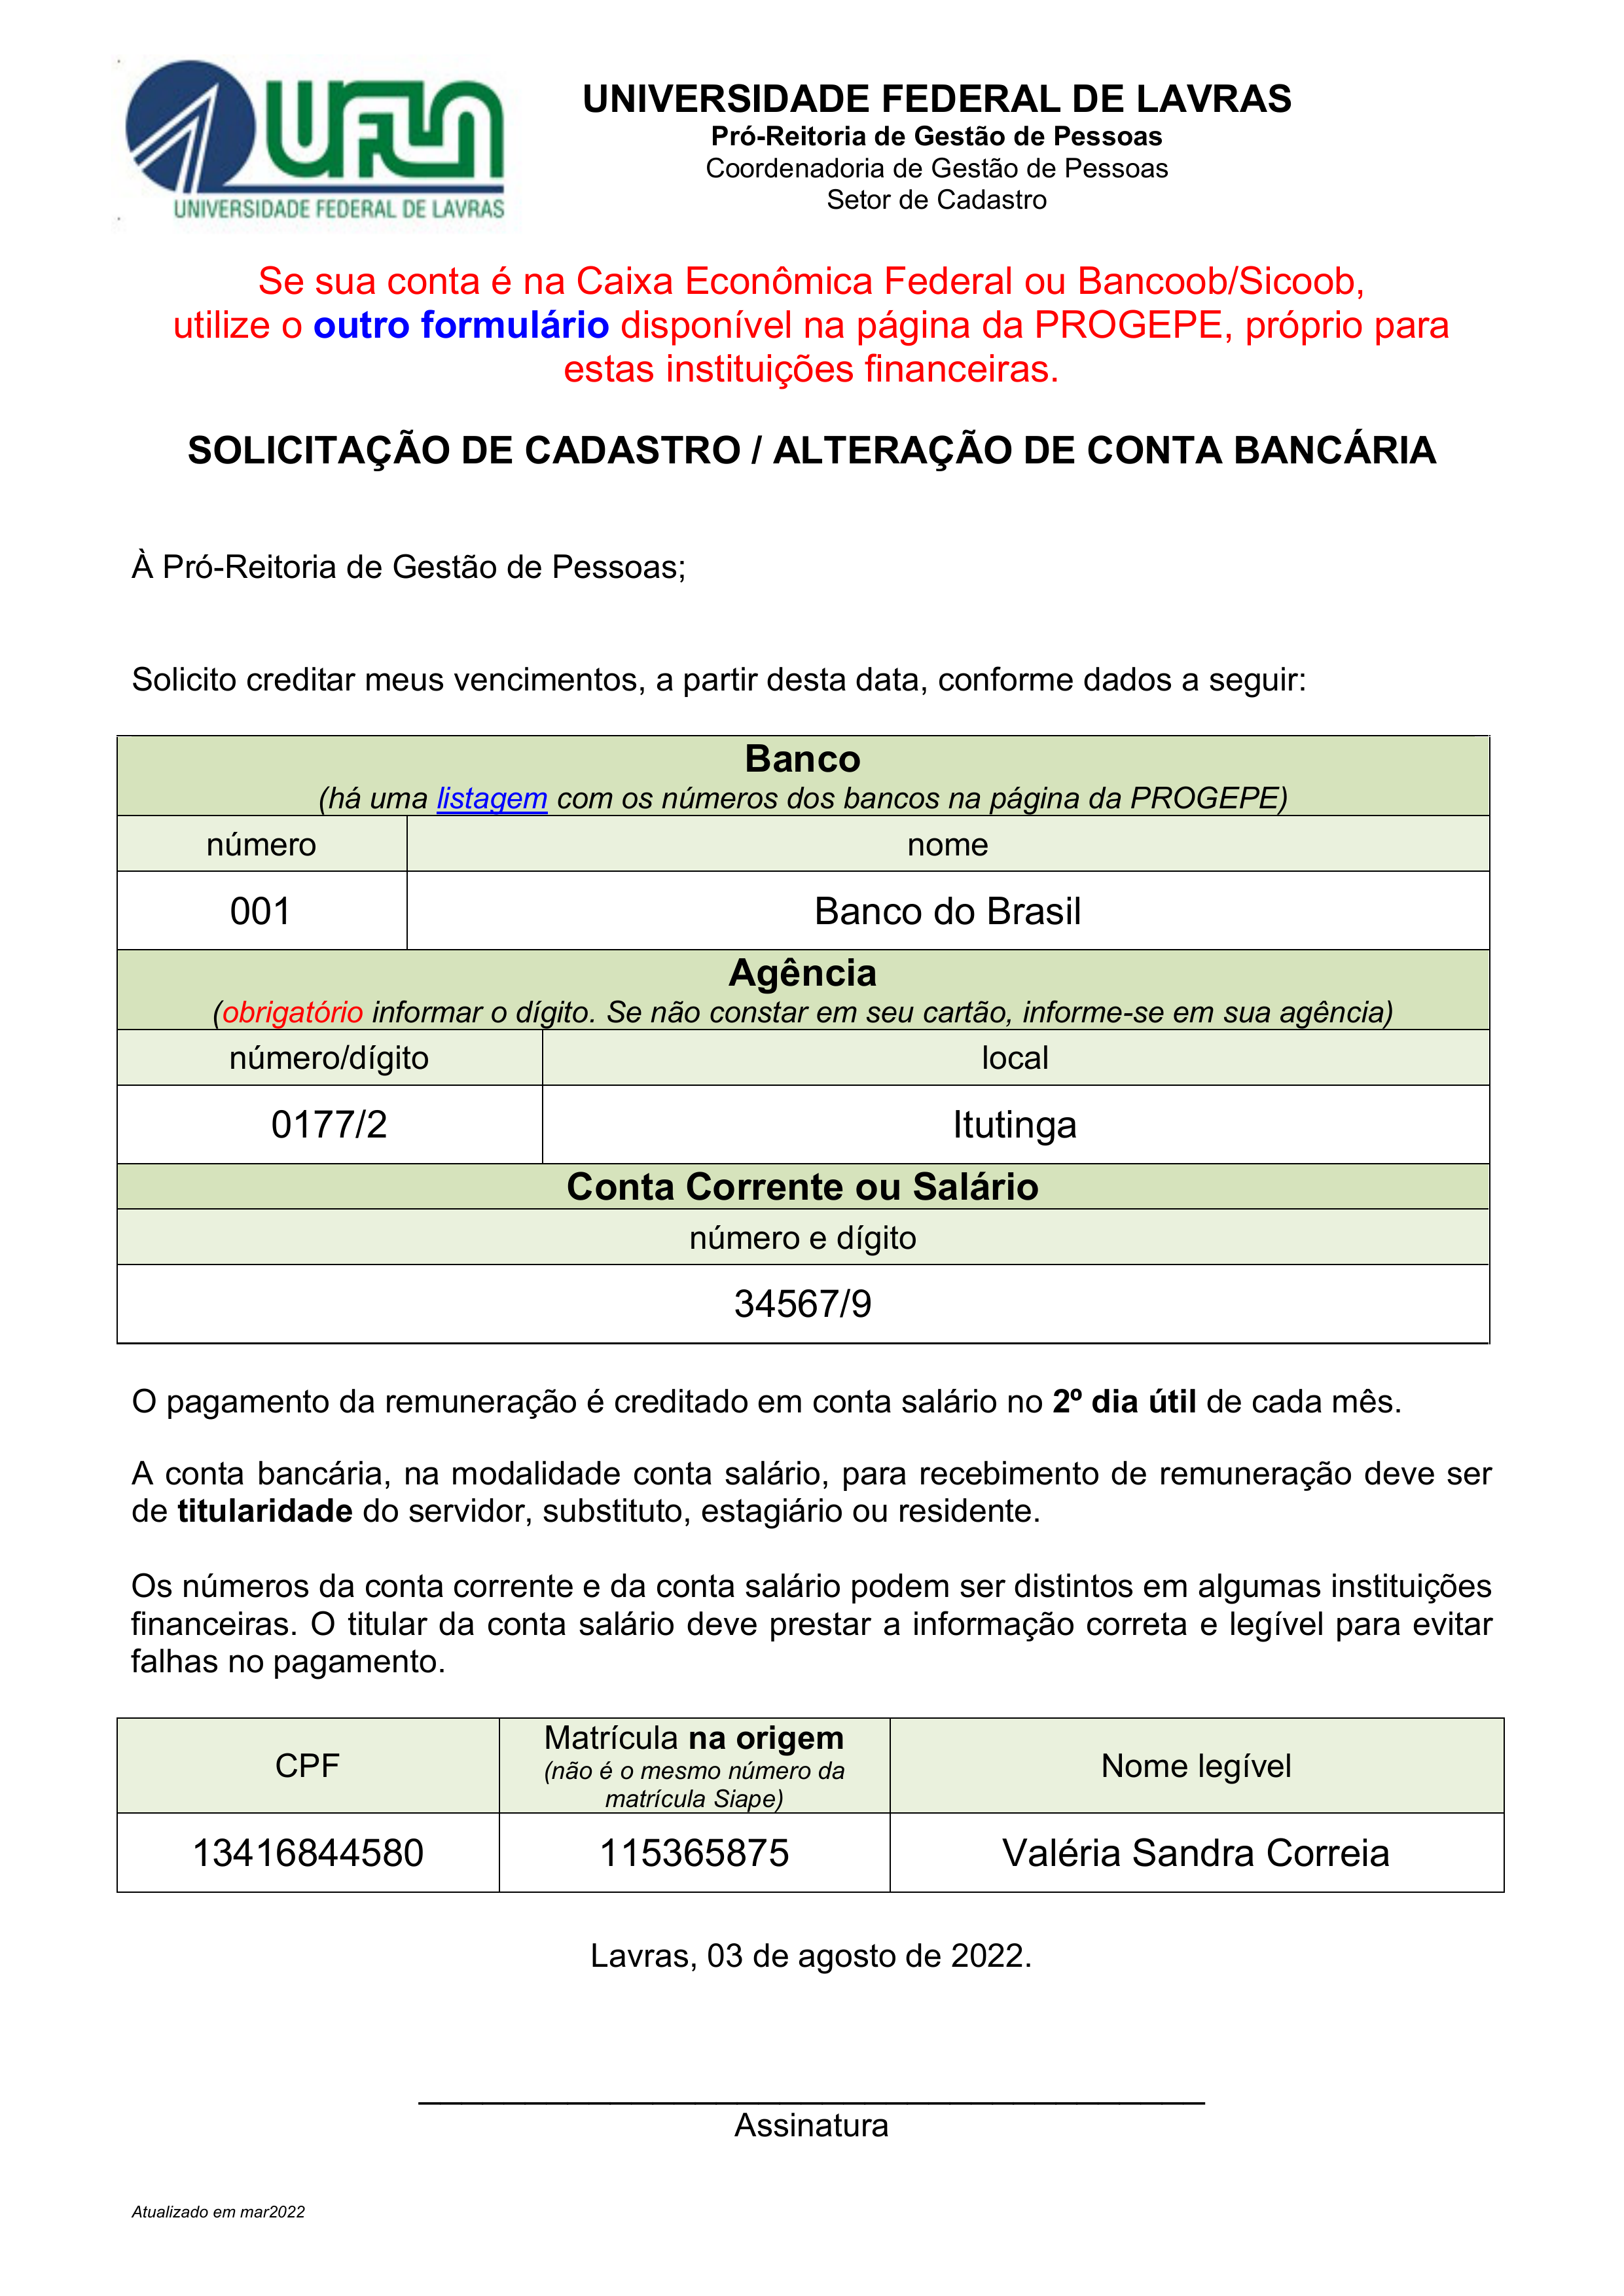
UFLA
UNIVERSIDADE FEDERAL DE LAVRAS
Pró-Reitoria de Gestão de Pessoas
Coordenadoria de Gestão de Pessoas
Setor de Cadastro
UNIVERSIDADE FEDERAL DE LAVRAS
Se sua conta é na Caixa Econômica Federal ou Bancoob/Sicoob, utilize o outro formulário disponível na página da PROGEPE, próprio para estas instituições financeiras.
SOLICITAÇÃO DE CADASTRO / ALTERAÇÃO DE CONTA BANCÁRIA
À Pró-Reitoria de Gestão de Pessoas;
Solicito creditar meus vencimentos, a partir desta data, conforme dados a seguir:
Banco
número
001
nome
Banco do Brasil
(há uma listagem com os números dos bancos na página da PROGEPE)
Agência
número/dígito
0177/2
local
Itutinga
(obrigatório informar o dígito. Se não constar em seu cartão, informe-se em sua agência)
Conta Corrente ou Salário
número e dígito
34567/9
O pagamento da remuneração é creditado em conta salário no 2º dia útil de cada mês.
A conta bancária, na modalidade conta salário, para recebimento de remuneração deve ser de titularidade do servidor, substituto, estagiário ou residente.
Os números da conta corrente e da conta salário podem ser distintos em algumas instituições financeiras. O titular da conta salário deve prestar a informação correta e legível para evitar falhas no pagamento.
Matrícula na origem
115365875
CPF
13416844580
Nome legível
Valéria Sandra Correia
(não é o mesmo número da matrícula Siape)
Lavras, 03 de agosto de 2022.
Assinatura
Atualizado em mar2022